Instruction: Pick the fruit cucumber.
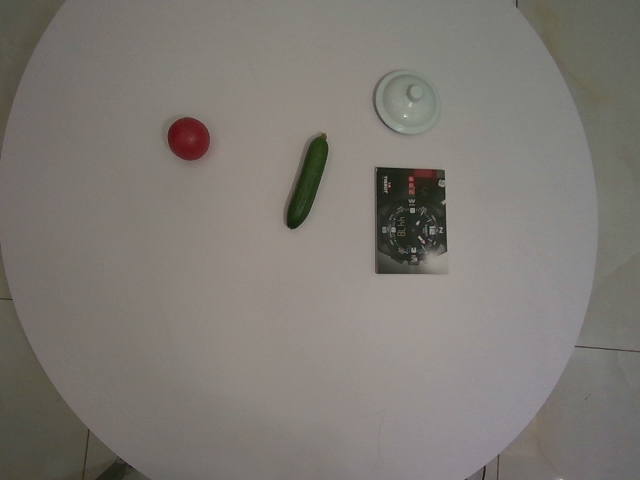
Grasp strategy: vertical